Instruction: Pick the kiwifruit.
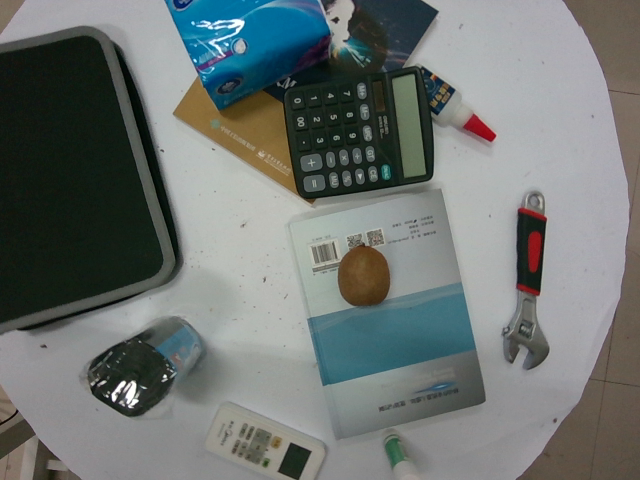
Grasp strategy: vertical